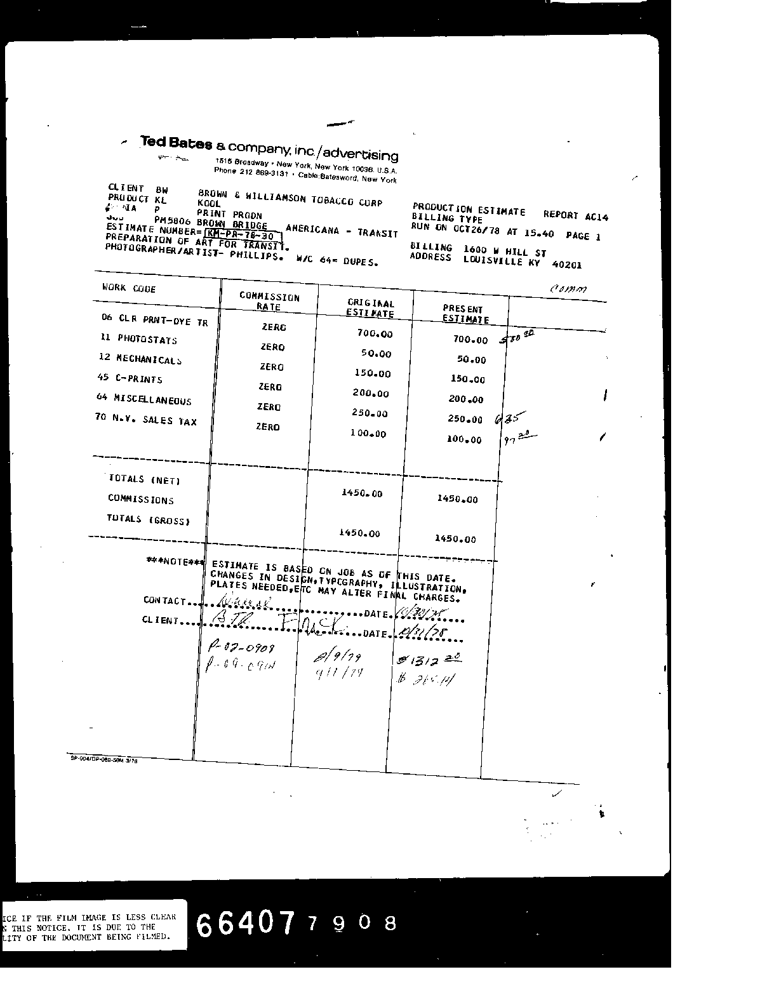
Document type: Invoice